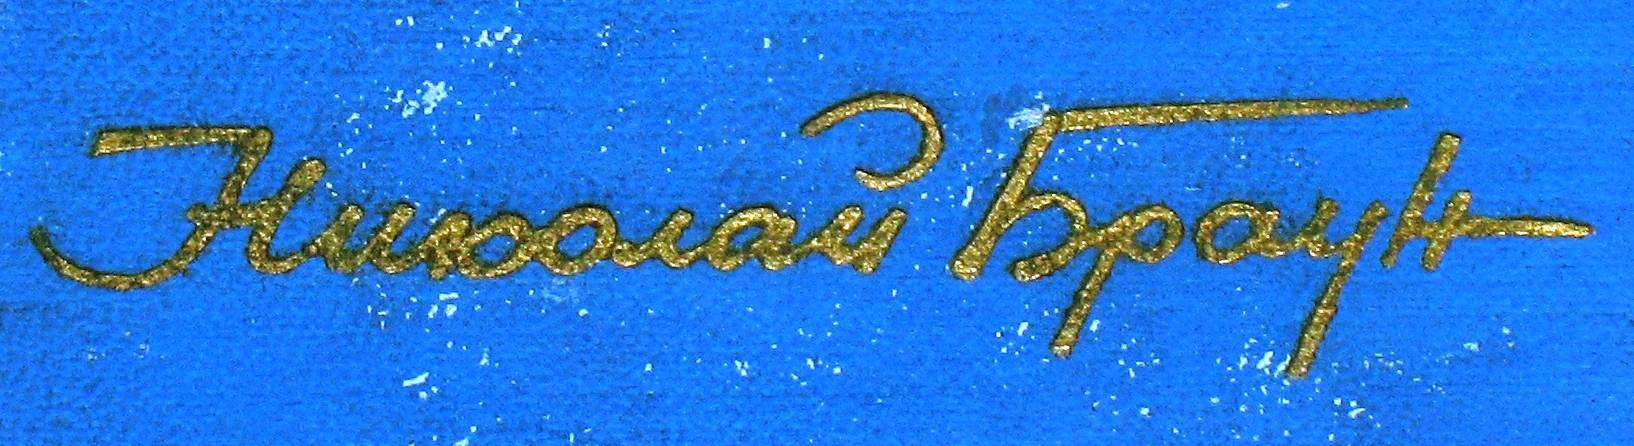
Signature of: n l braun